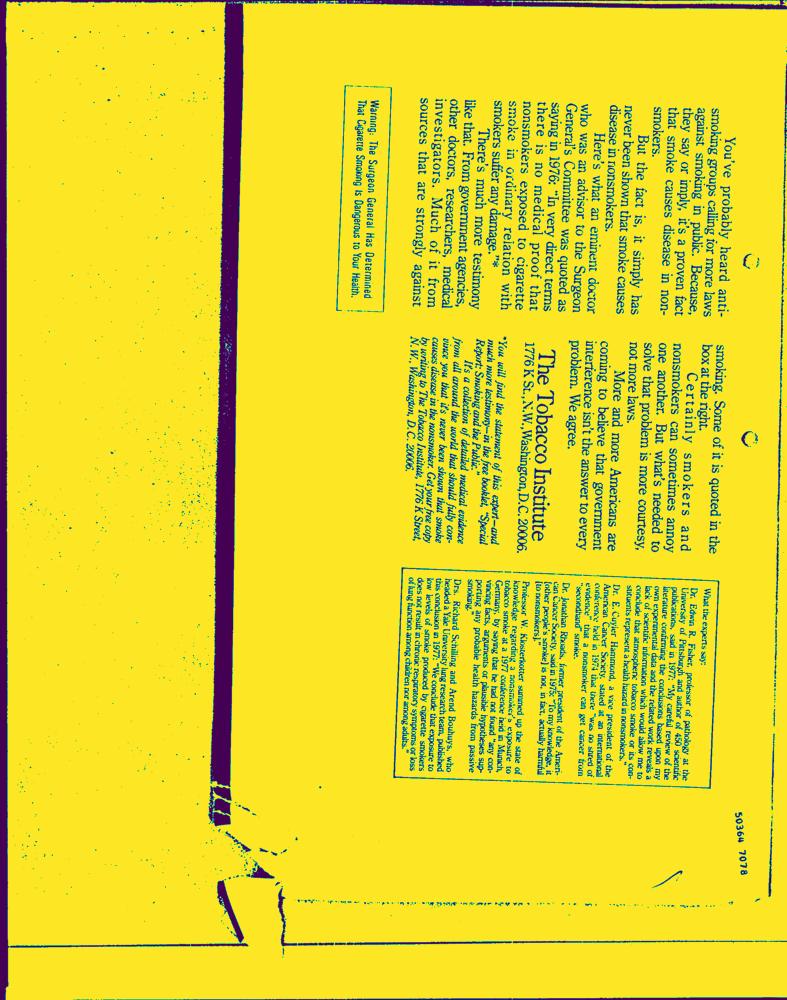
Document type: AD